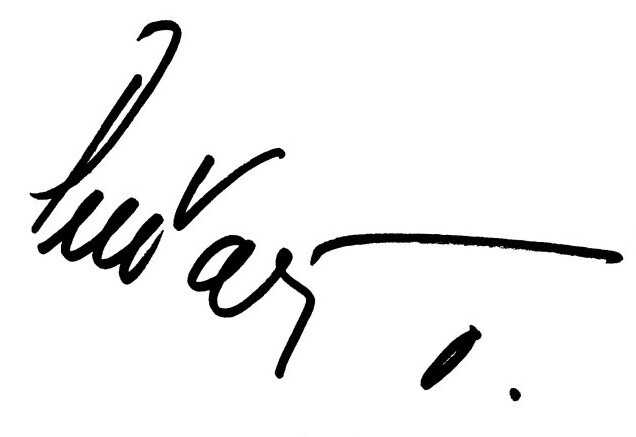
Signature of: oldřich pelčák